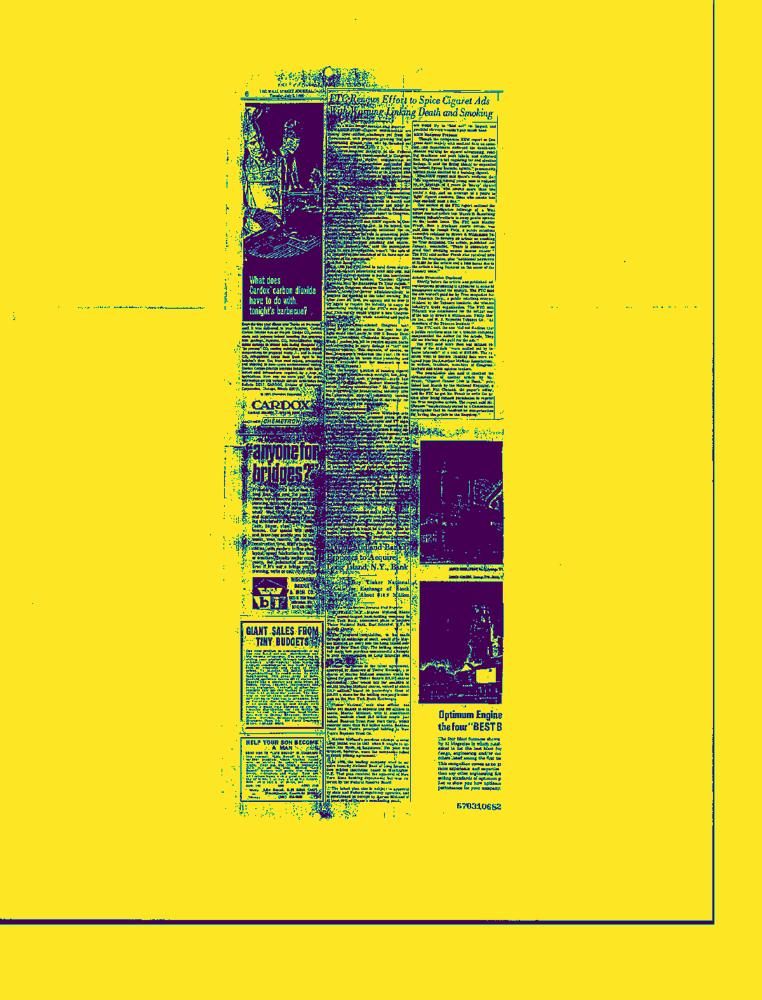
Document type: News-Article